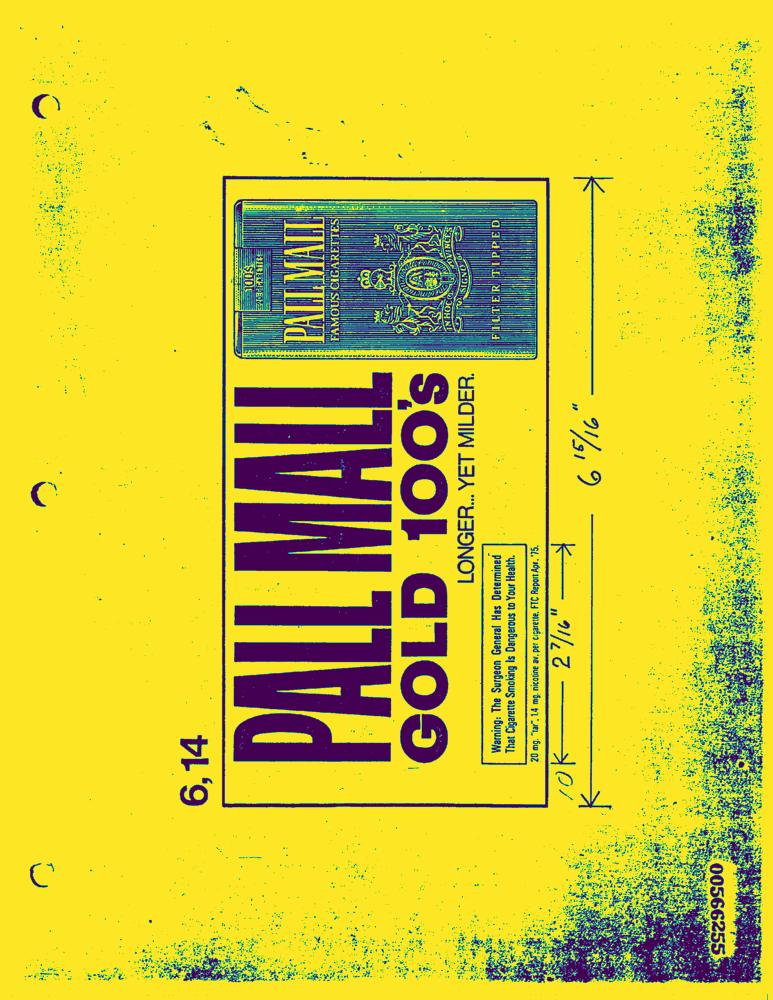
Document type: AD